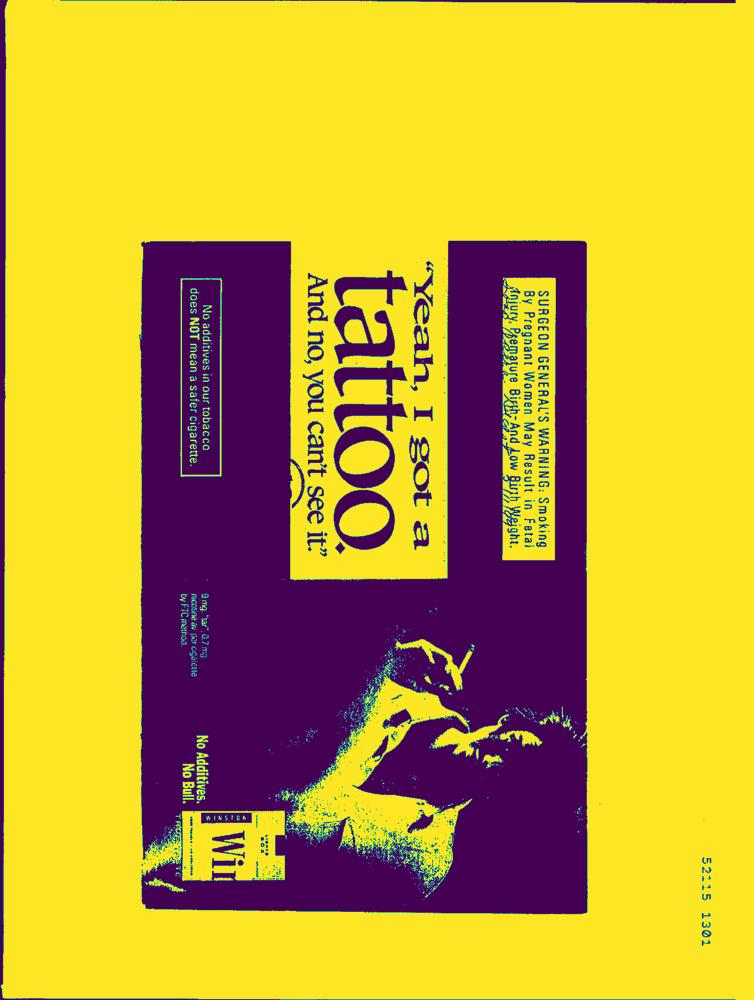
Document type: AD